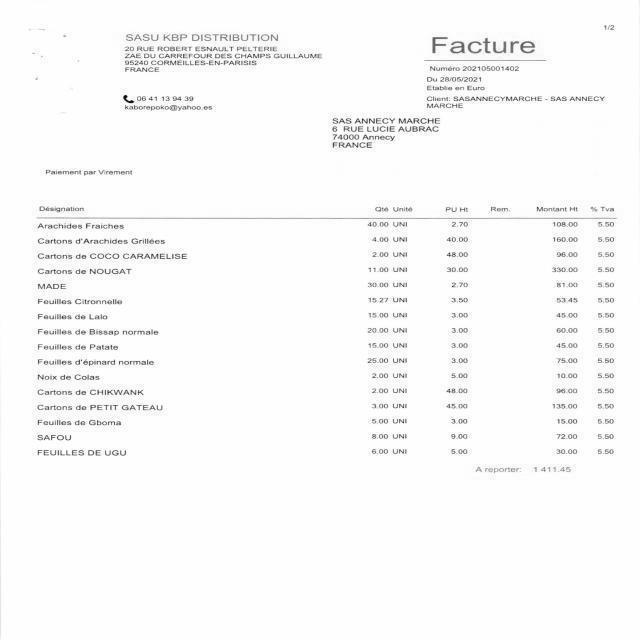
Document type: Invoice